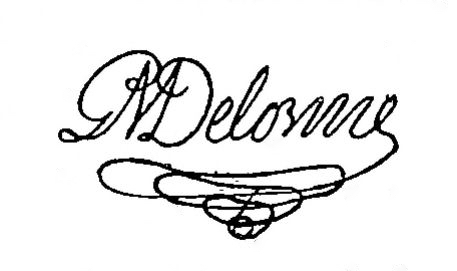
Signature of: guillaume marie delorme